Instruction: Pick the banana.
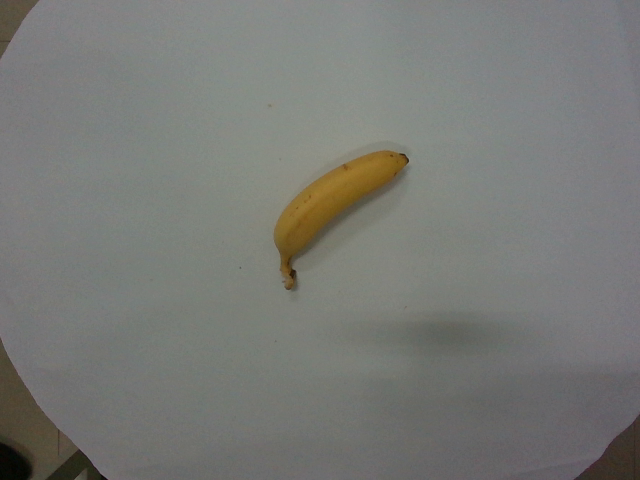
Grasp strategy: vertical